Question: What is the mailing or notice date provided in the document?
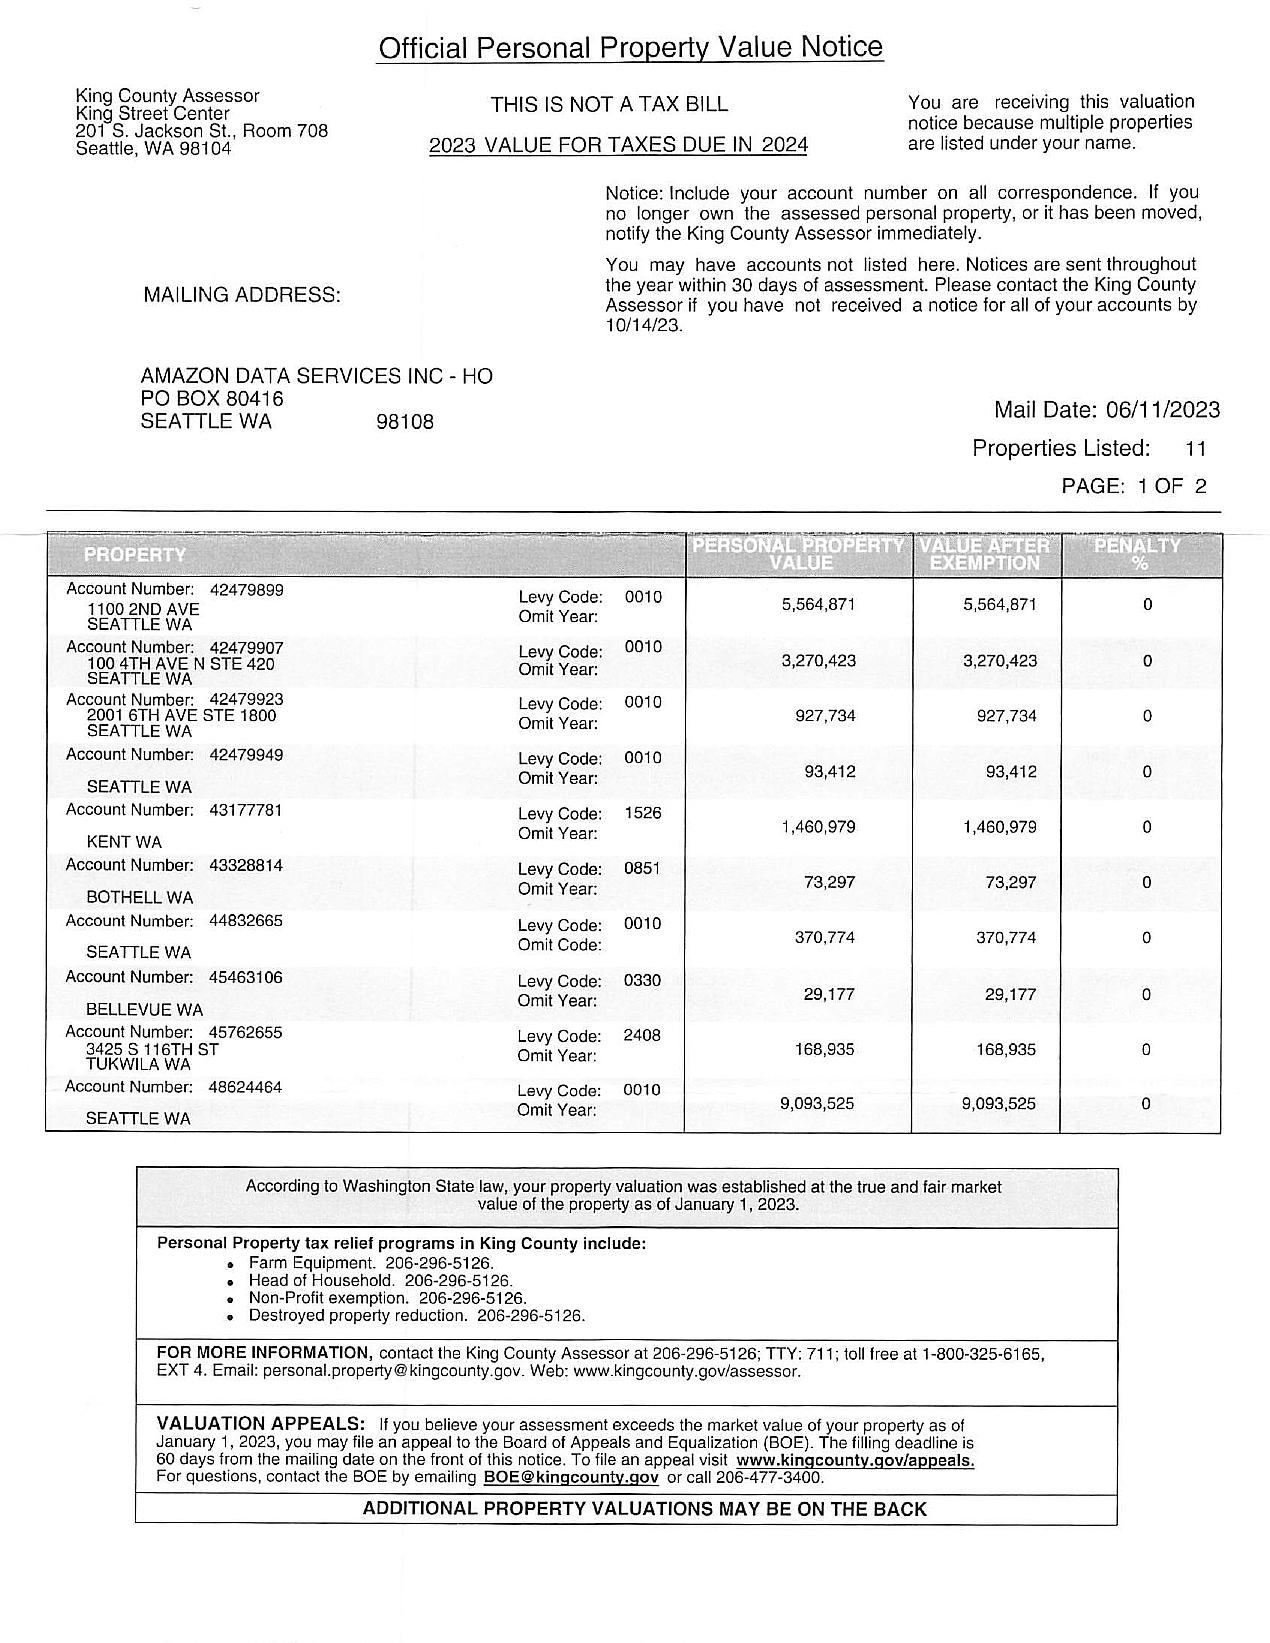
Answer: "6/11/23"